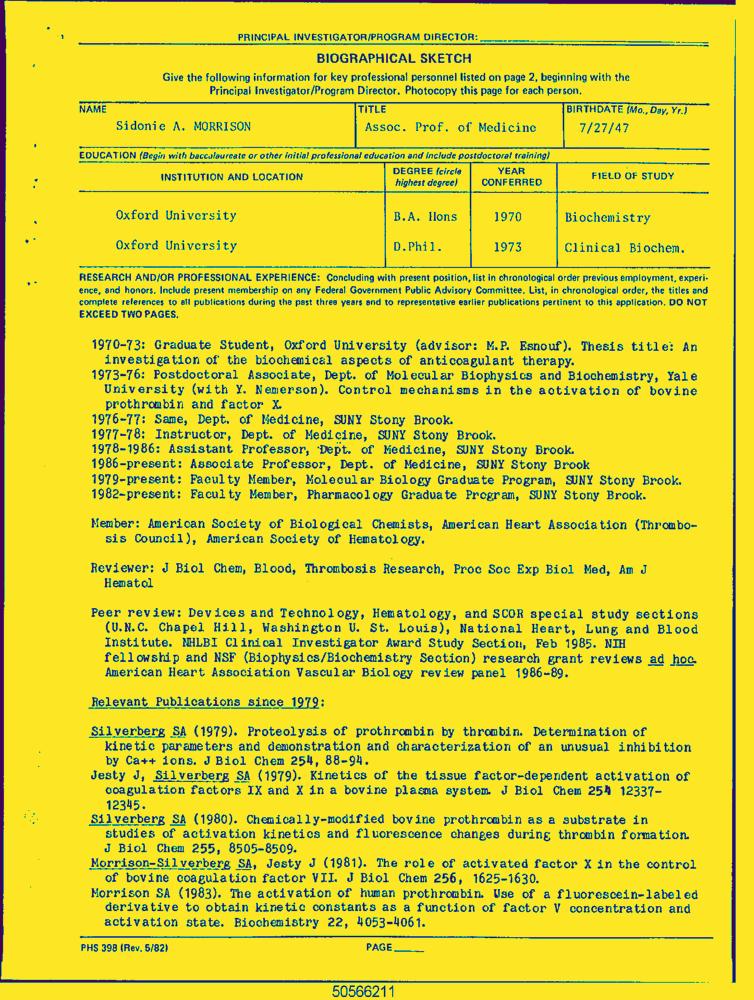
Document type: Resume-Doc